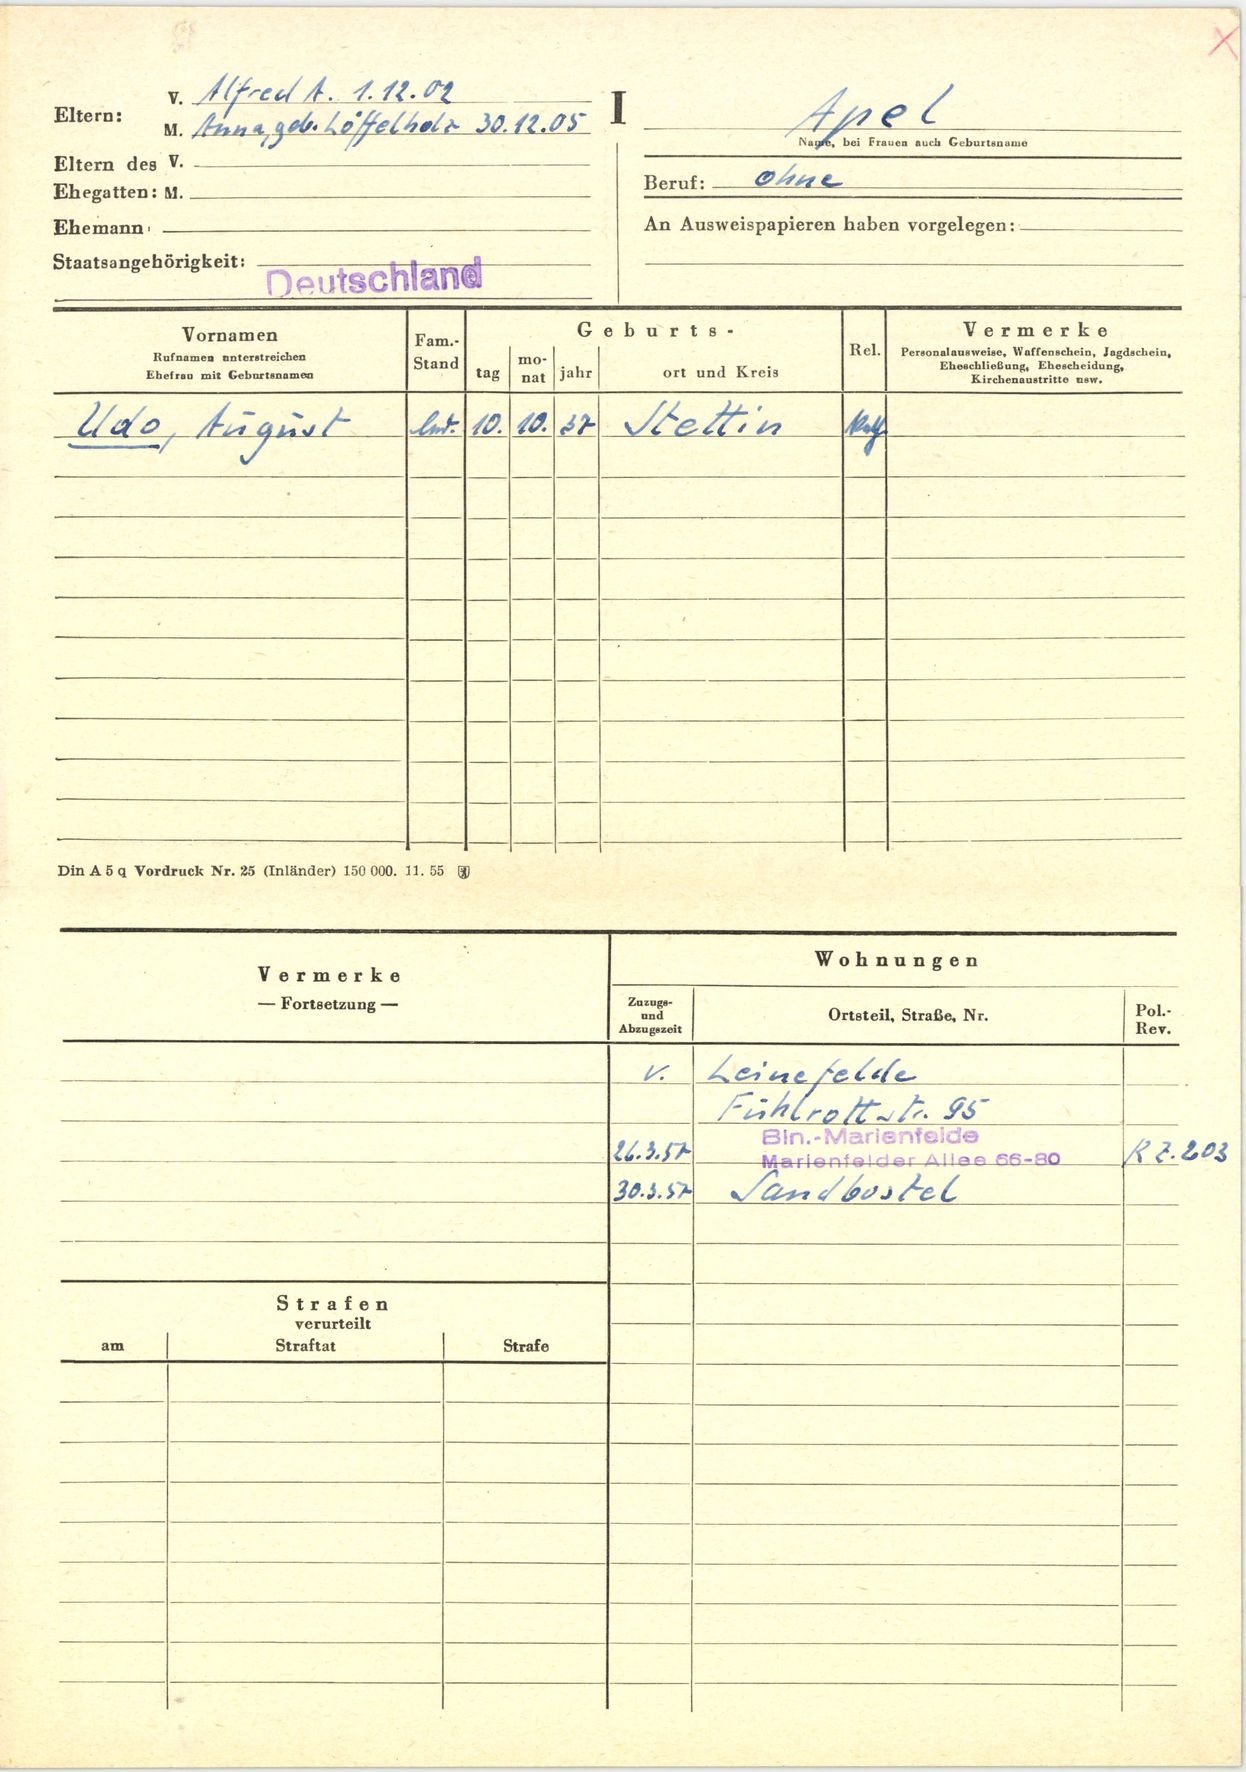
Apel